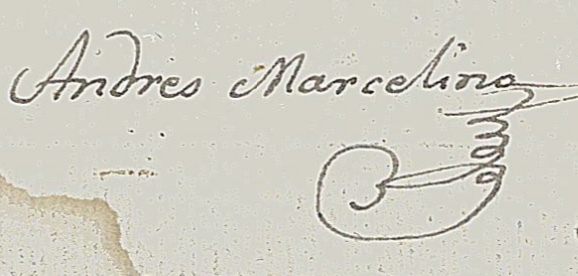
Signature of: marcelino pérez de arroyo